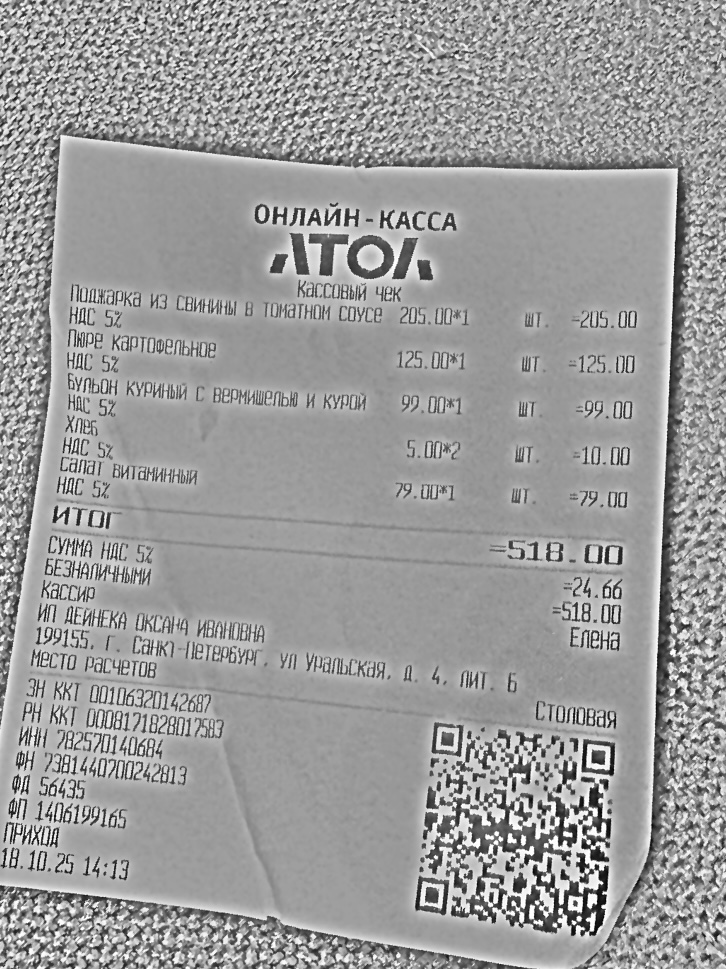
Продавец: ИП ДЕЙНЕКА ОКСАНА ИВАНОВНА
ИНН: 782570140684
Дата: 18.10.25
Товары: Поджарка из свинины в томатном соусе; Пюре картофельное; Бульон куриный с вермишелью и курой; Хлеб; Салат витаминный
Количество: 1; 1; 1; 2; 1
Цена: 205.00; 125.00; 99.00; 5.00; 79.00
Сумма: 205.00; 125.00; 99.00; 10.00; 79.00
Итого: 518.00